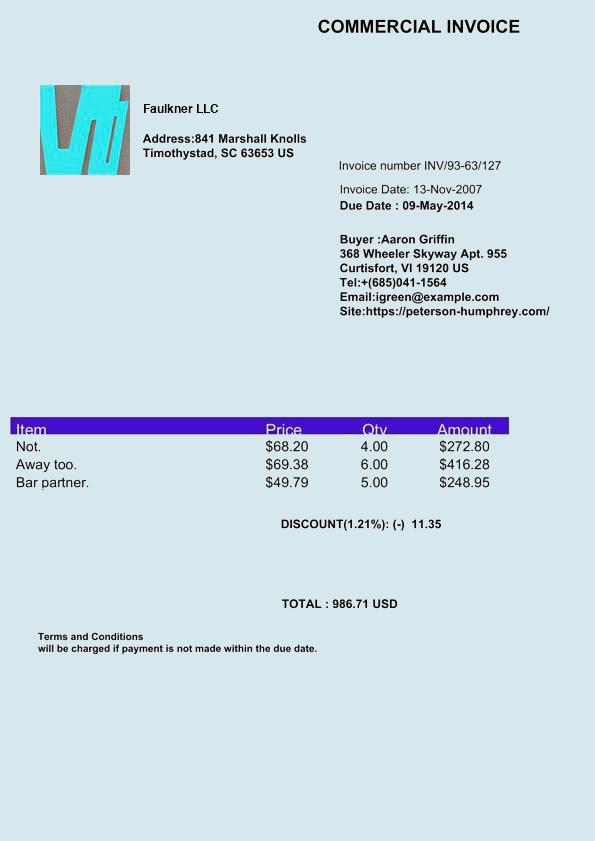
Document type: Invoice